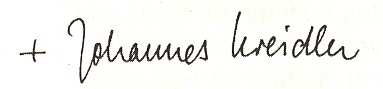
Signature of: johannes kreidler